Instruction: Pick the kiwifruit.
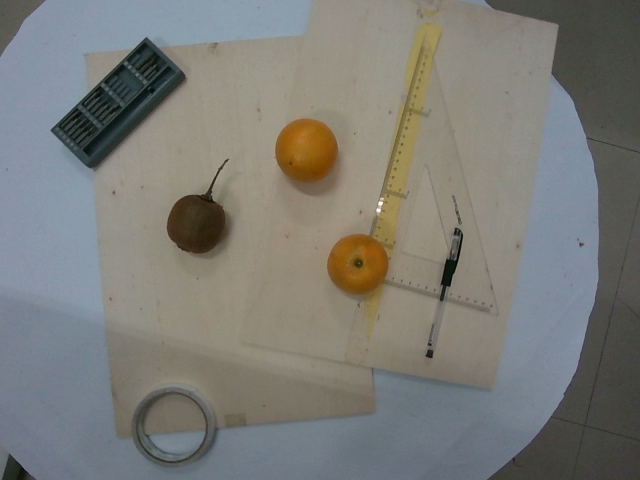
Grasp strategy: vertical